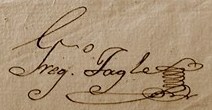
Signature of: gregorio garcía de tagle